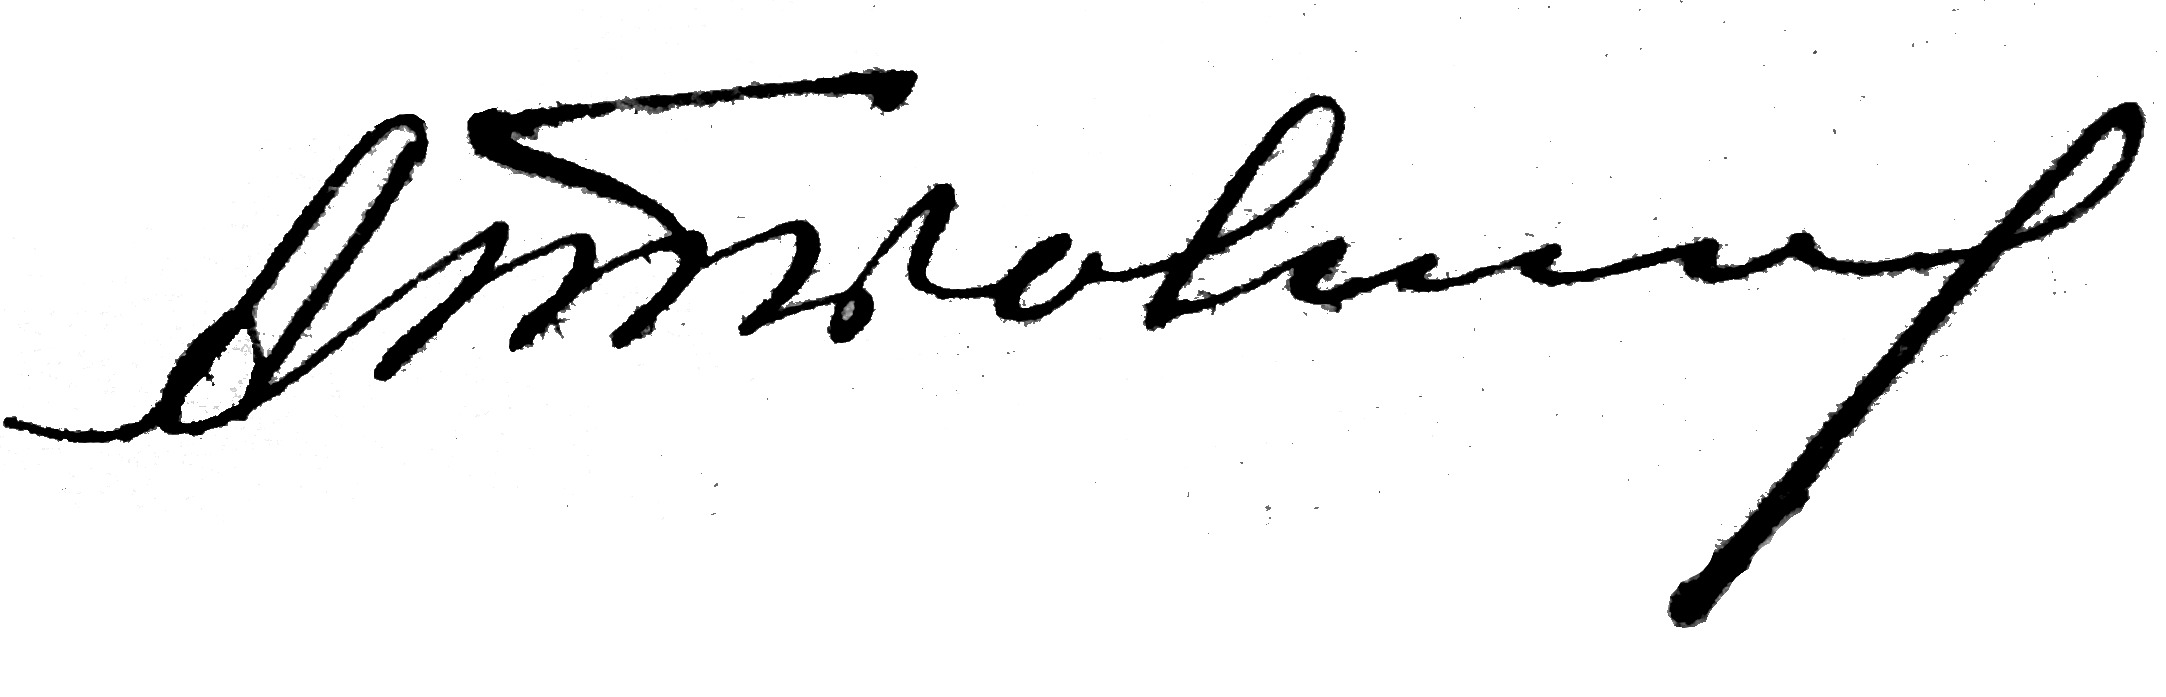
Signature of: q113170095